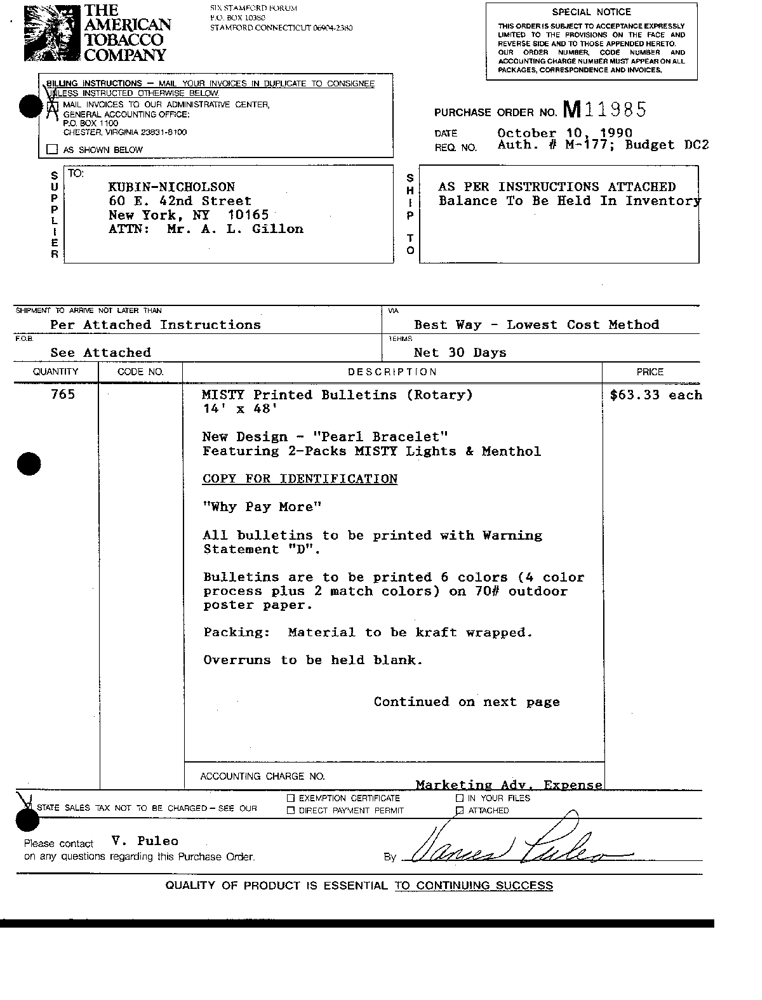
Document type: Invoice